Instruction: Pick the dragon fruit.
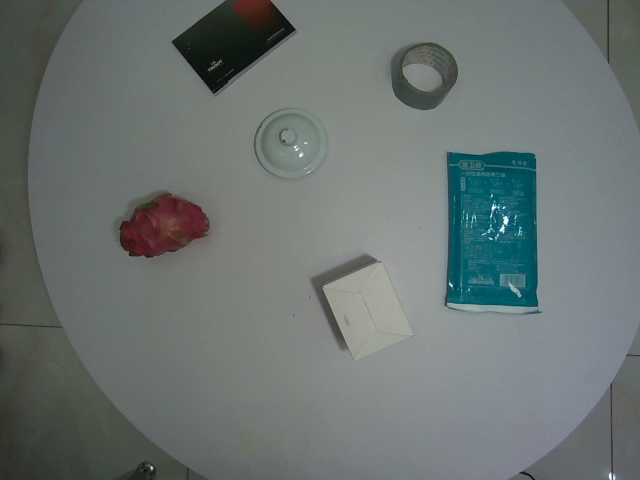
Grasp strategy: vertical